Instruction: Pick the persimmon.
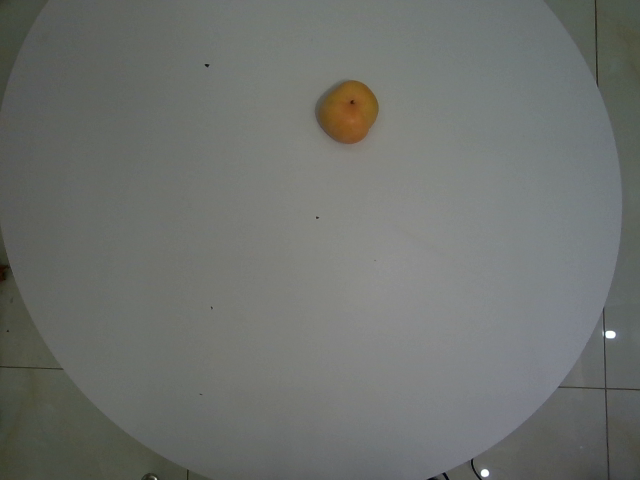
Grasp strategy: vertical